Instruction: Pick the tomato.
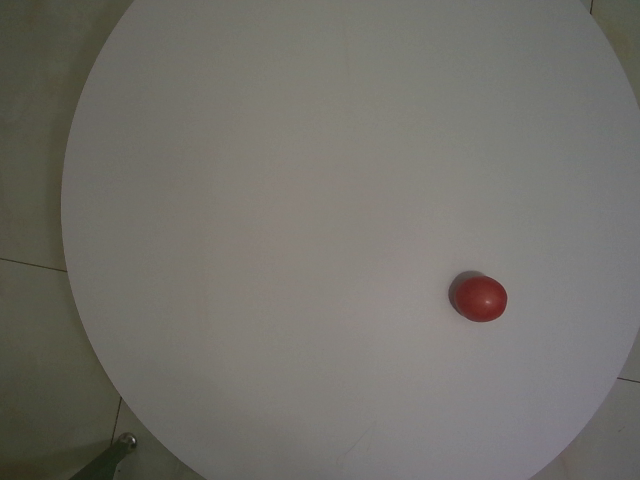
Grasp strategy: vertical